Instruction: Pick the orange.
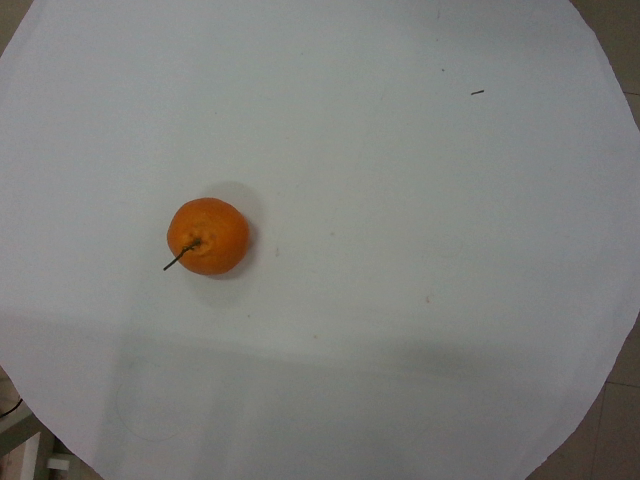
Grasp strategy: vertical